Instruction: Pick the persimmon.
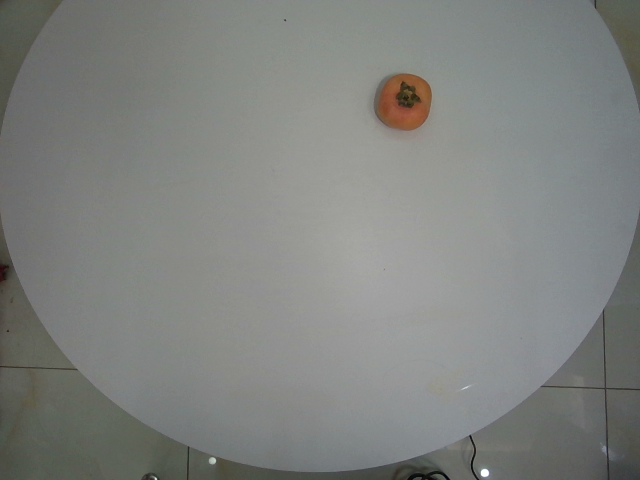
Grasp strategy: vertical